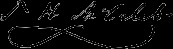
Signature of: theodore howard mccaleb